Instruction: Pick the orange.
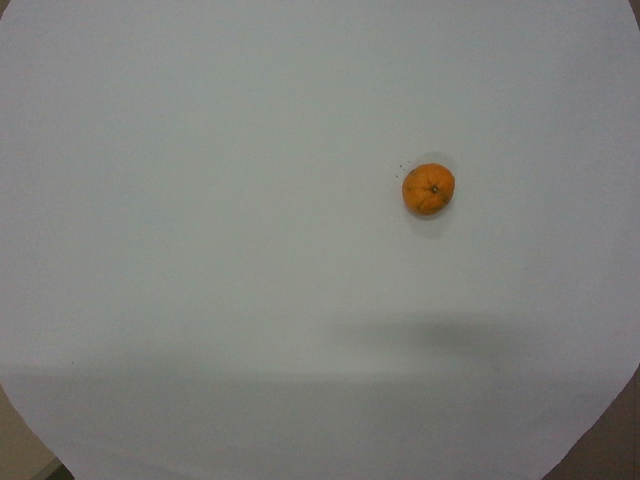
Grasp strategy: vertical